Question: What are the imaging findings?
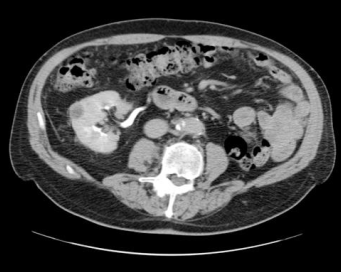
Answer: The imaging shows There is a lobular contour to the single right kidney with separate collecting systems which fuse proximally with congenital megaureter present distally. Note lobular contour to the single right kidney with separate collecting systems which fuse proximally with congenital megaureter present distally..